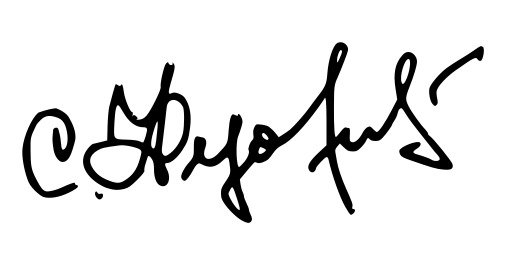
Signature of: sergei fedorov